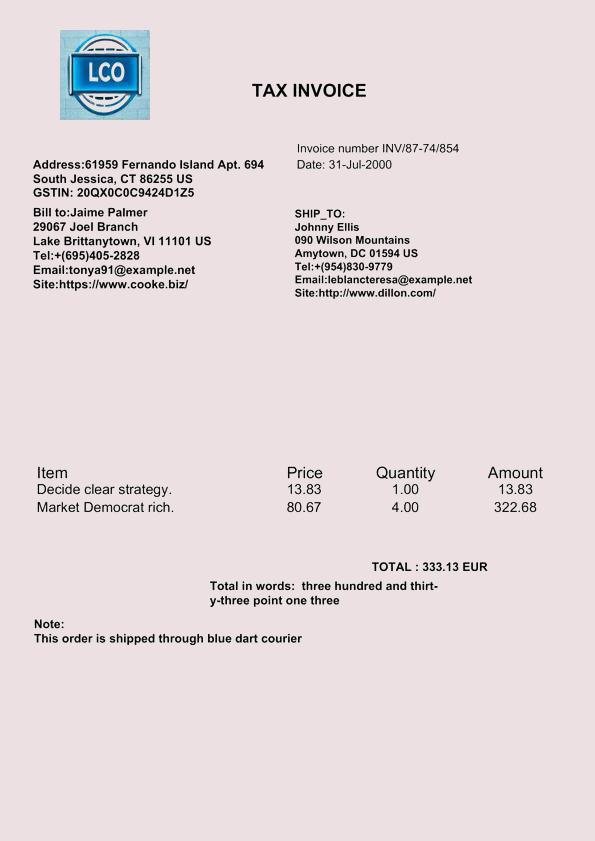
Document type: Invoice